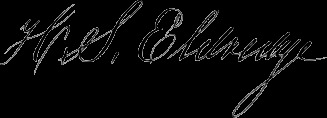
Signature of: horace s eldredge